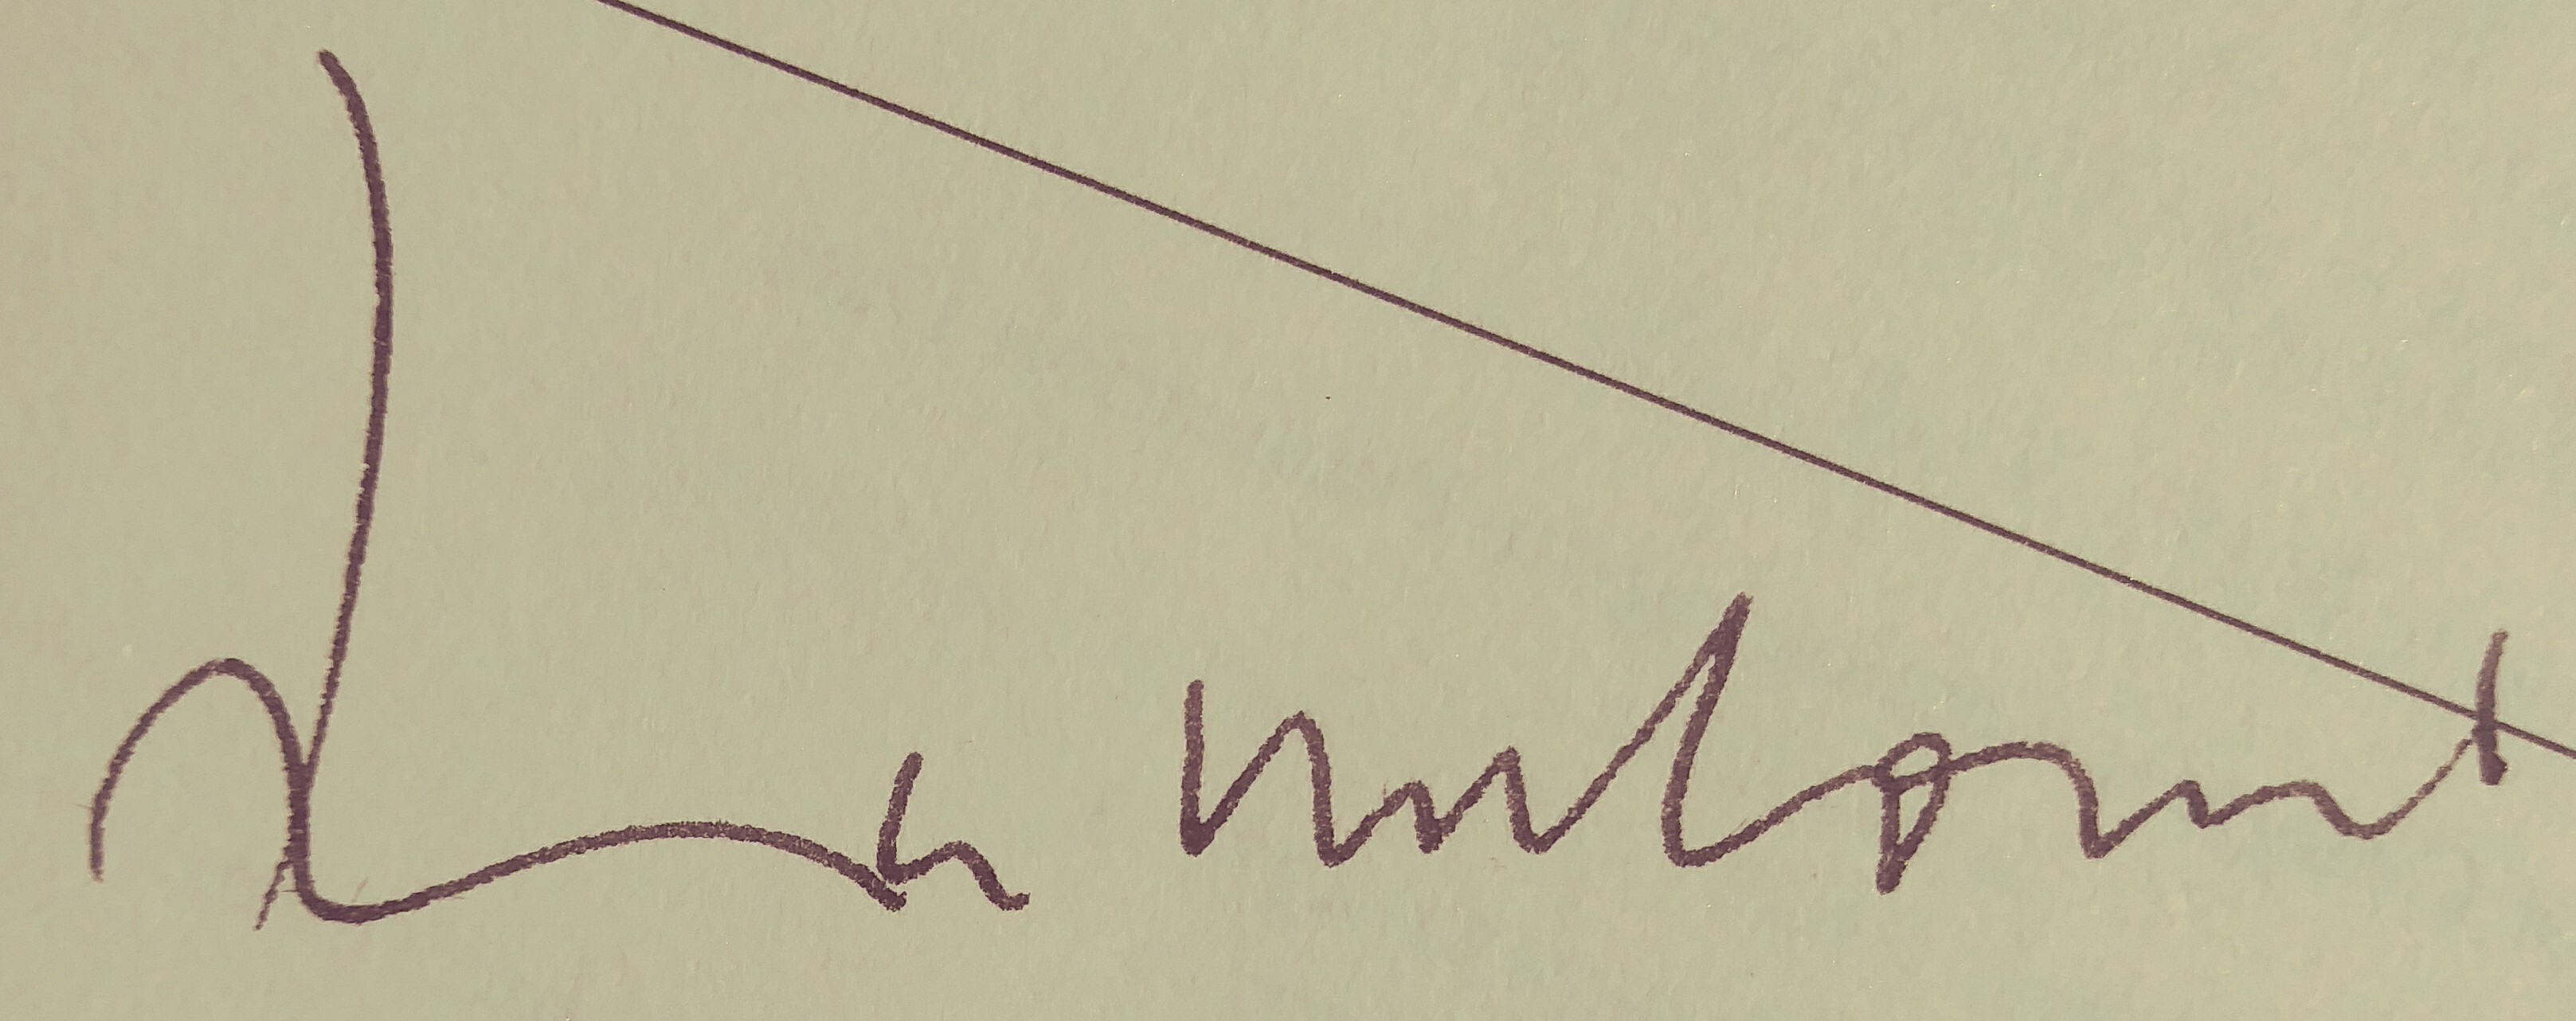
Signature of: frank mccourt